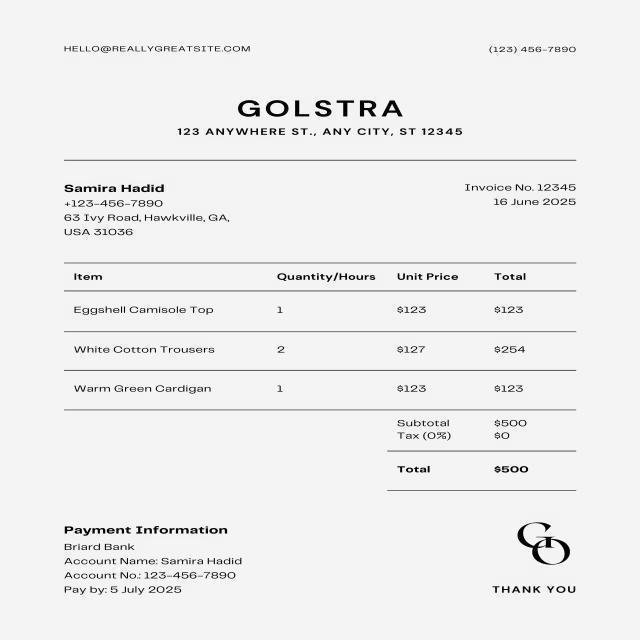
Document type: Invoice